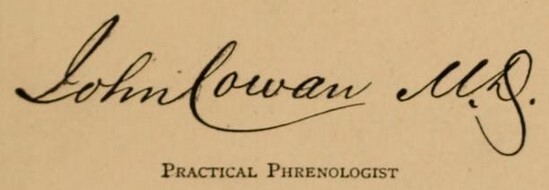
Signature of: john cowan